Retrieve the amount in words, amount in figures, name of the payee, date on the cheque, and the bank name from the image.
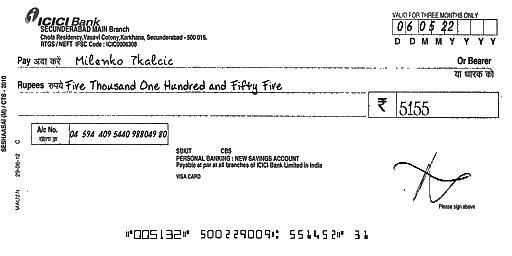
amt_in_words: Five Thousand One Hundred and Fifty Five
amt_in_figures: 5155
payee_name: Milenko Tkalcic
bank_name: ICICI Bank
cheque_date: 06/05/22